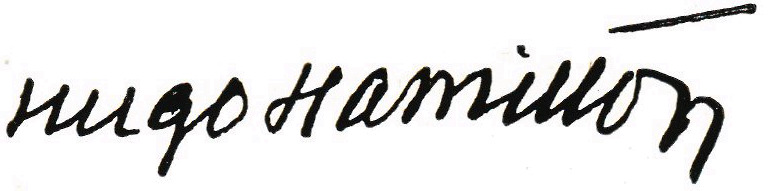
Signature of: hugo hamilton